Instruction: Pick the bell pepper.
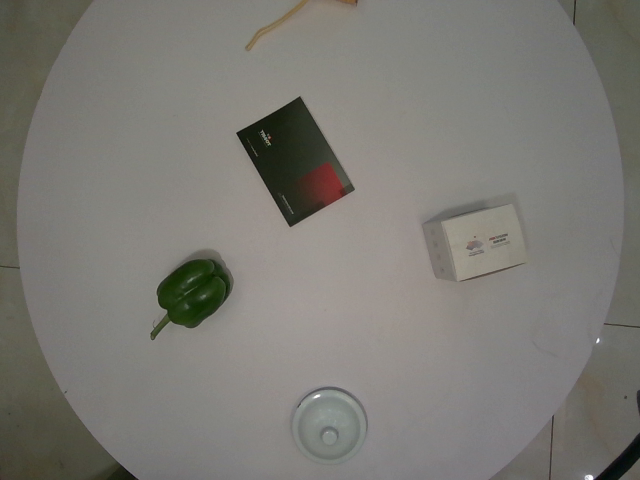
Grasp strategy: vertical